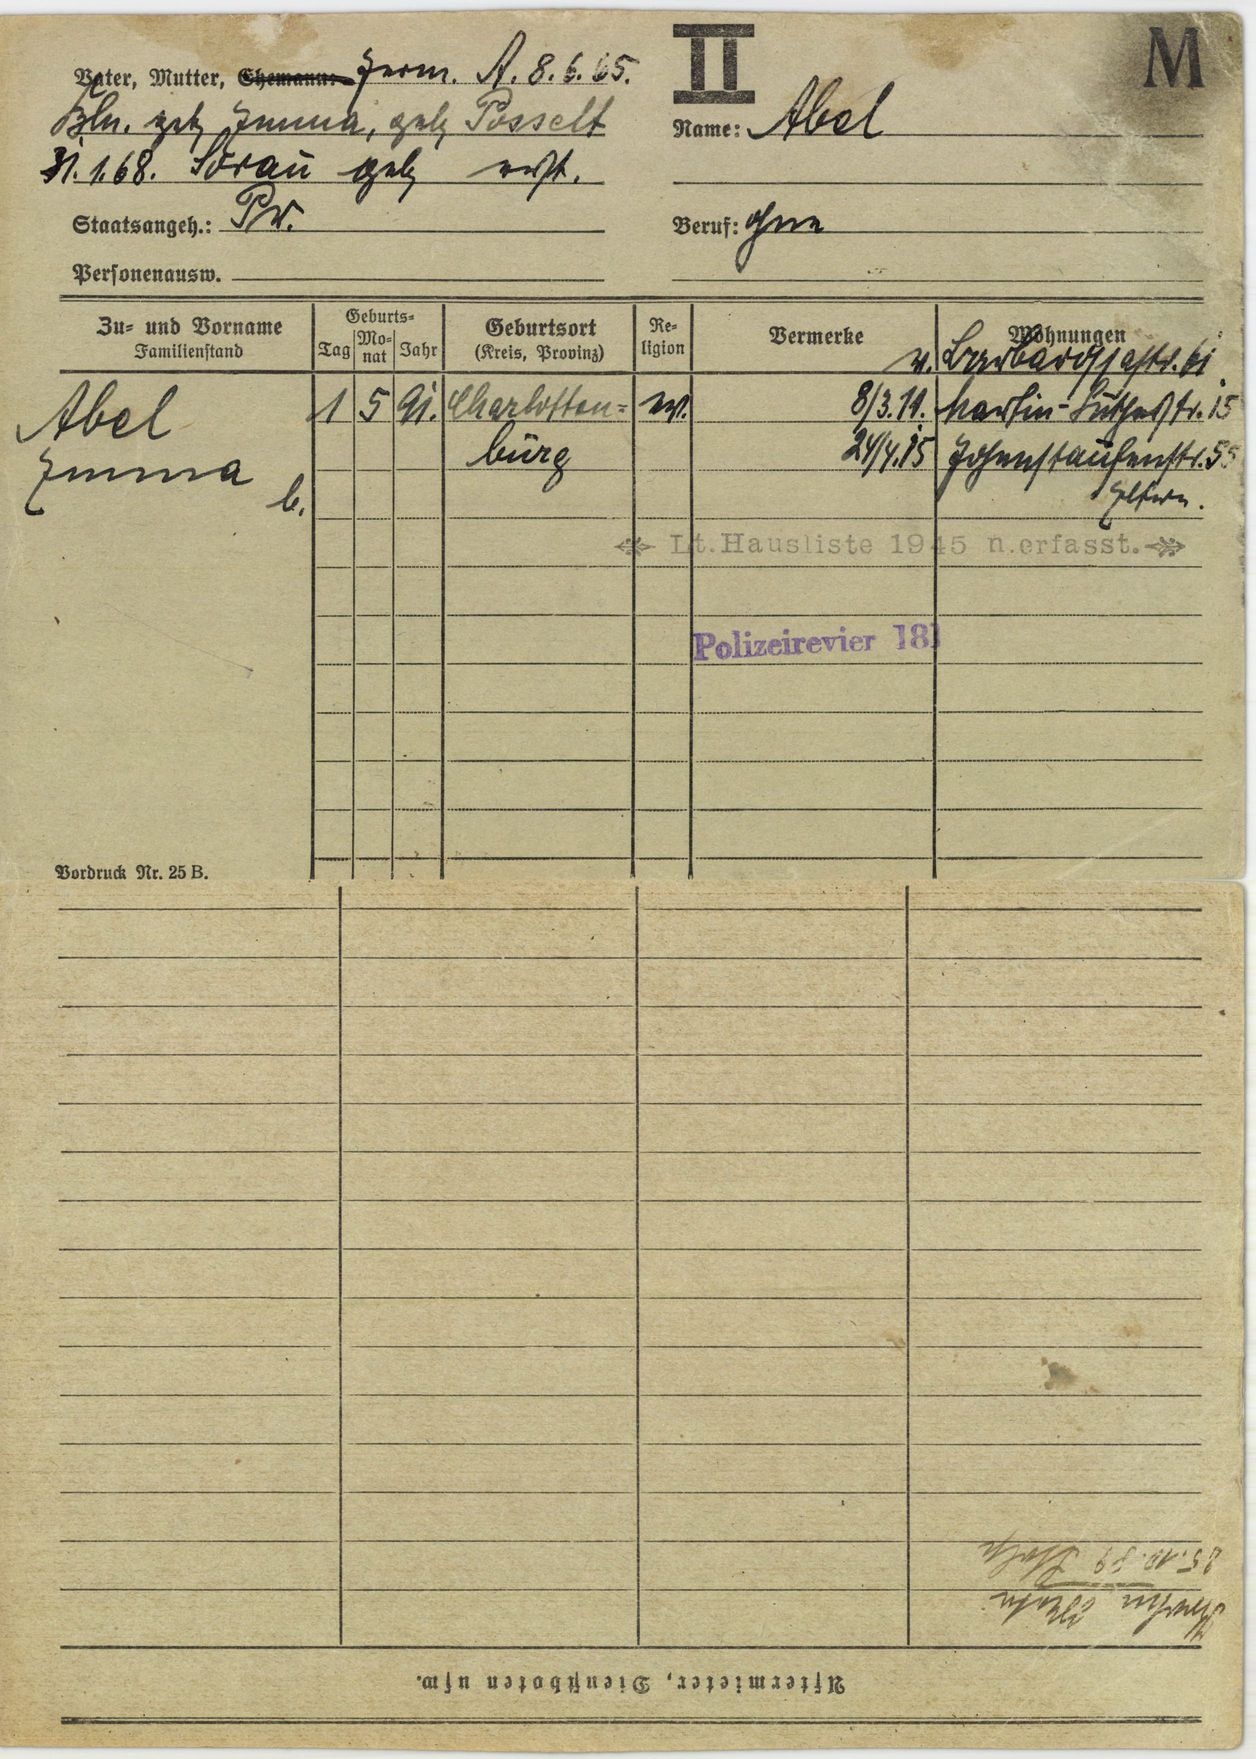
Abel